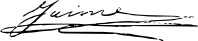
Signature of: jaime de borbón y borbón parma